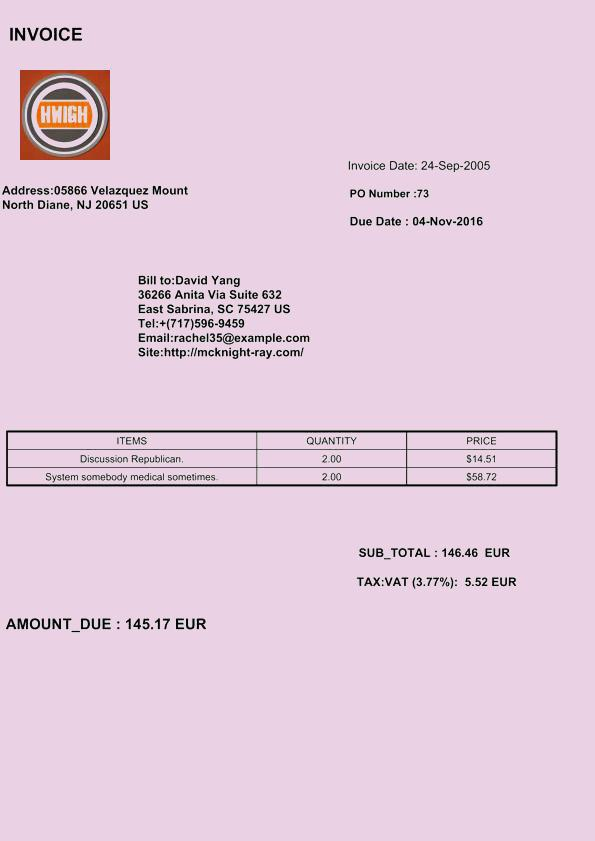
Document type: Invoice